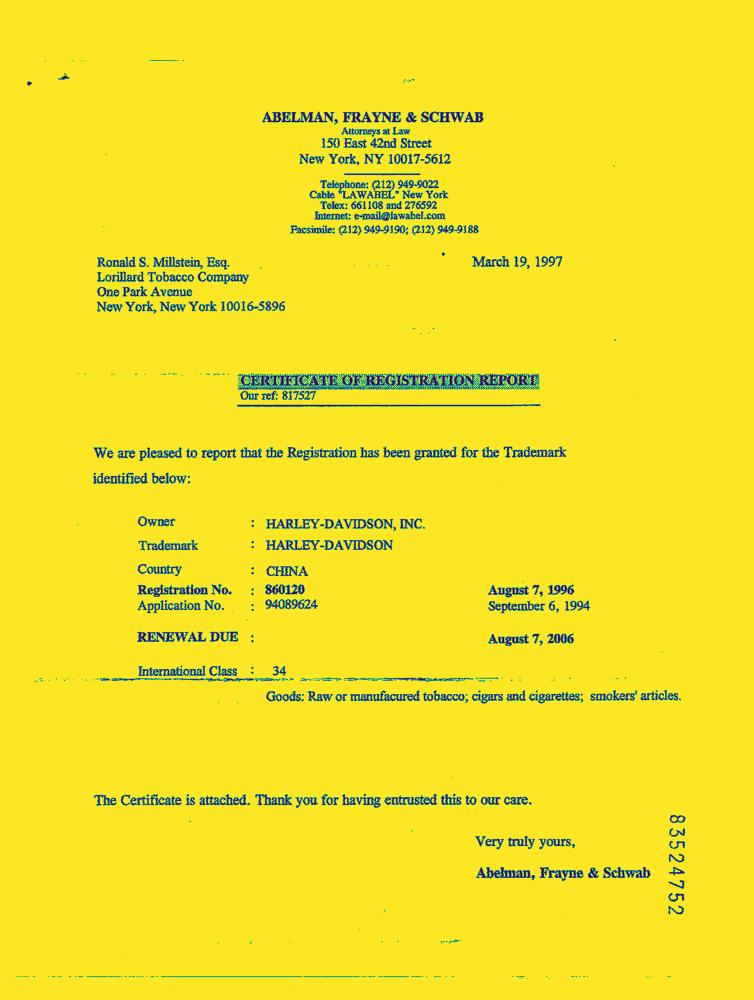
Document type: Letter-Doc